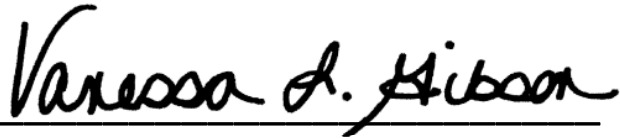
Signature of: vanessa gibson